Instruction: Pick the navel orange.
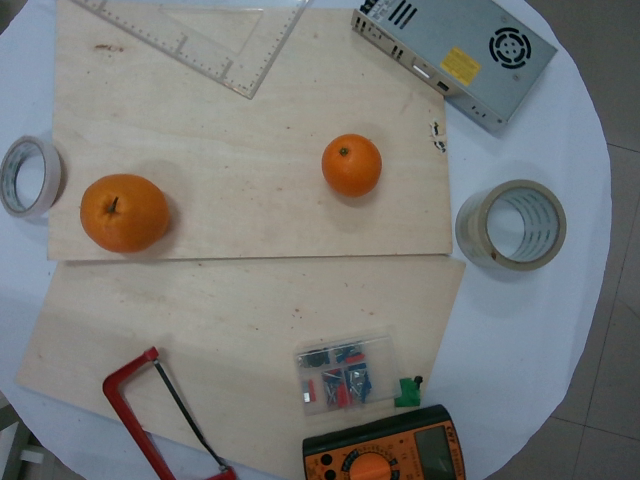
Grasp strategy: vertical